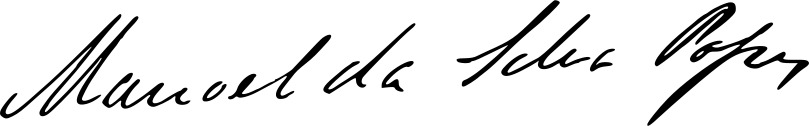
Signature of: manuel da silva passos